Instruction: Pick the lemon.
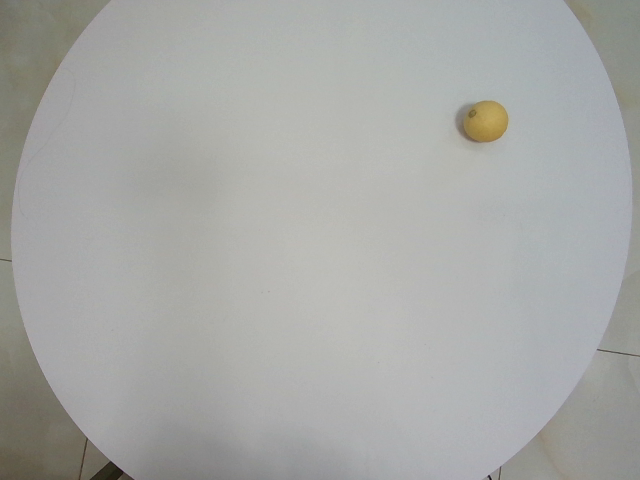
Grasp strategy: vertical